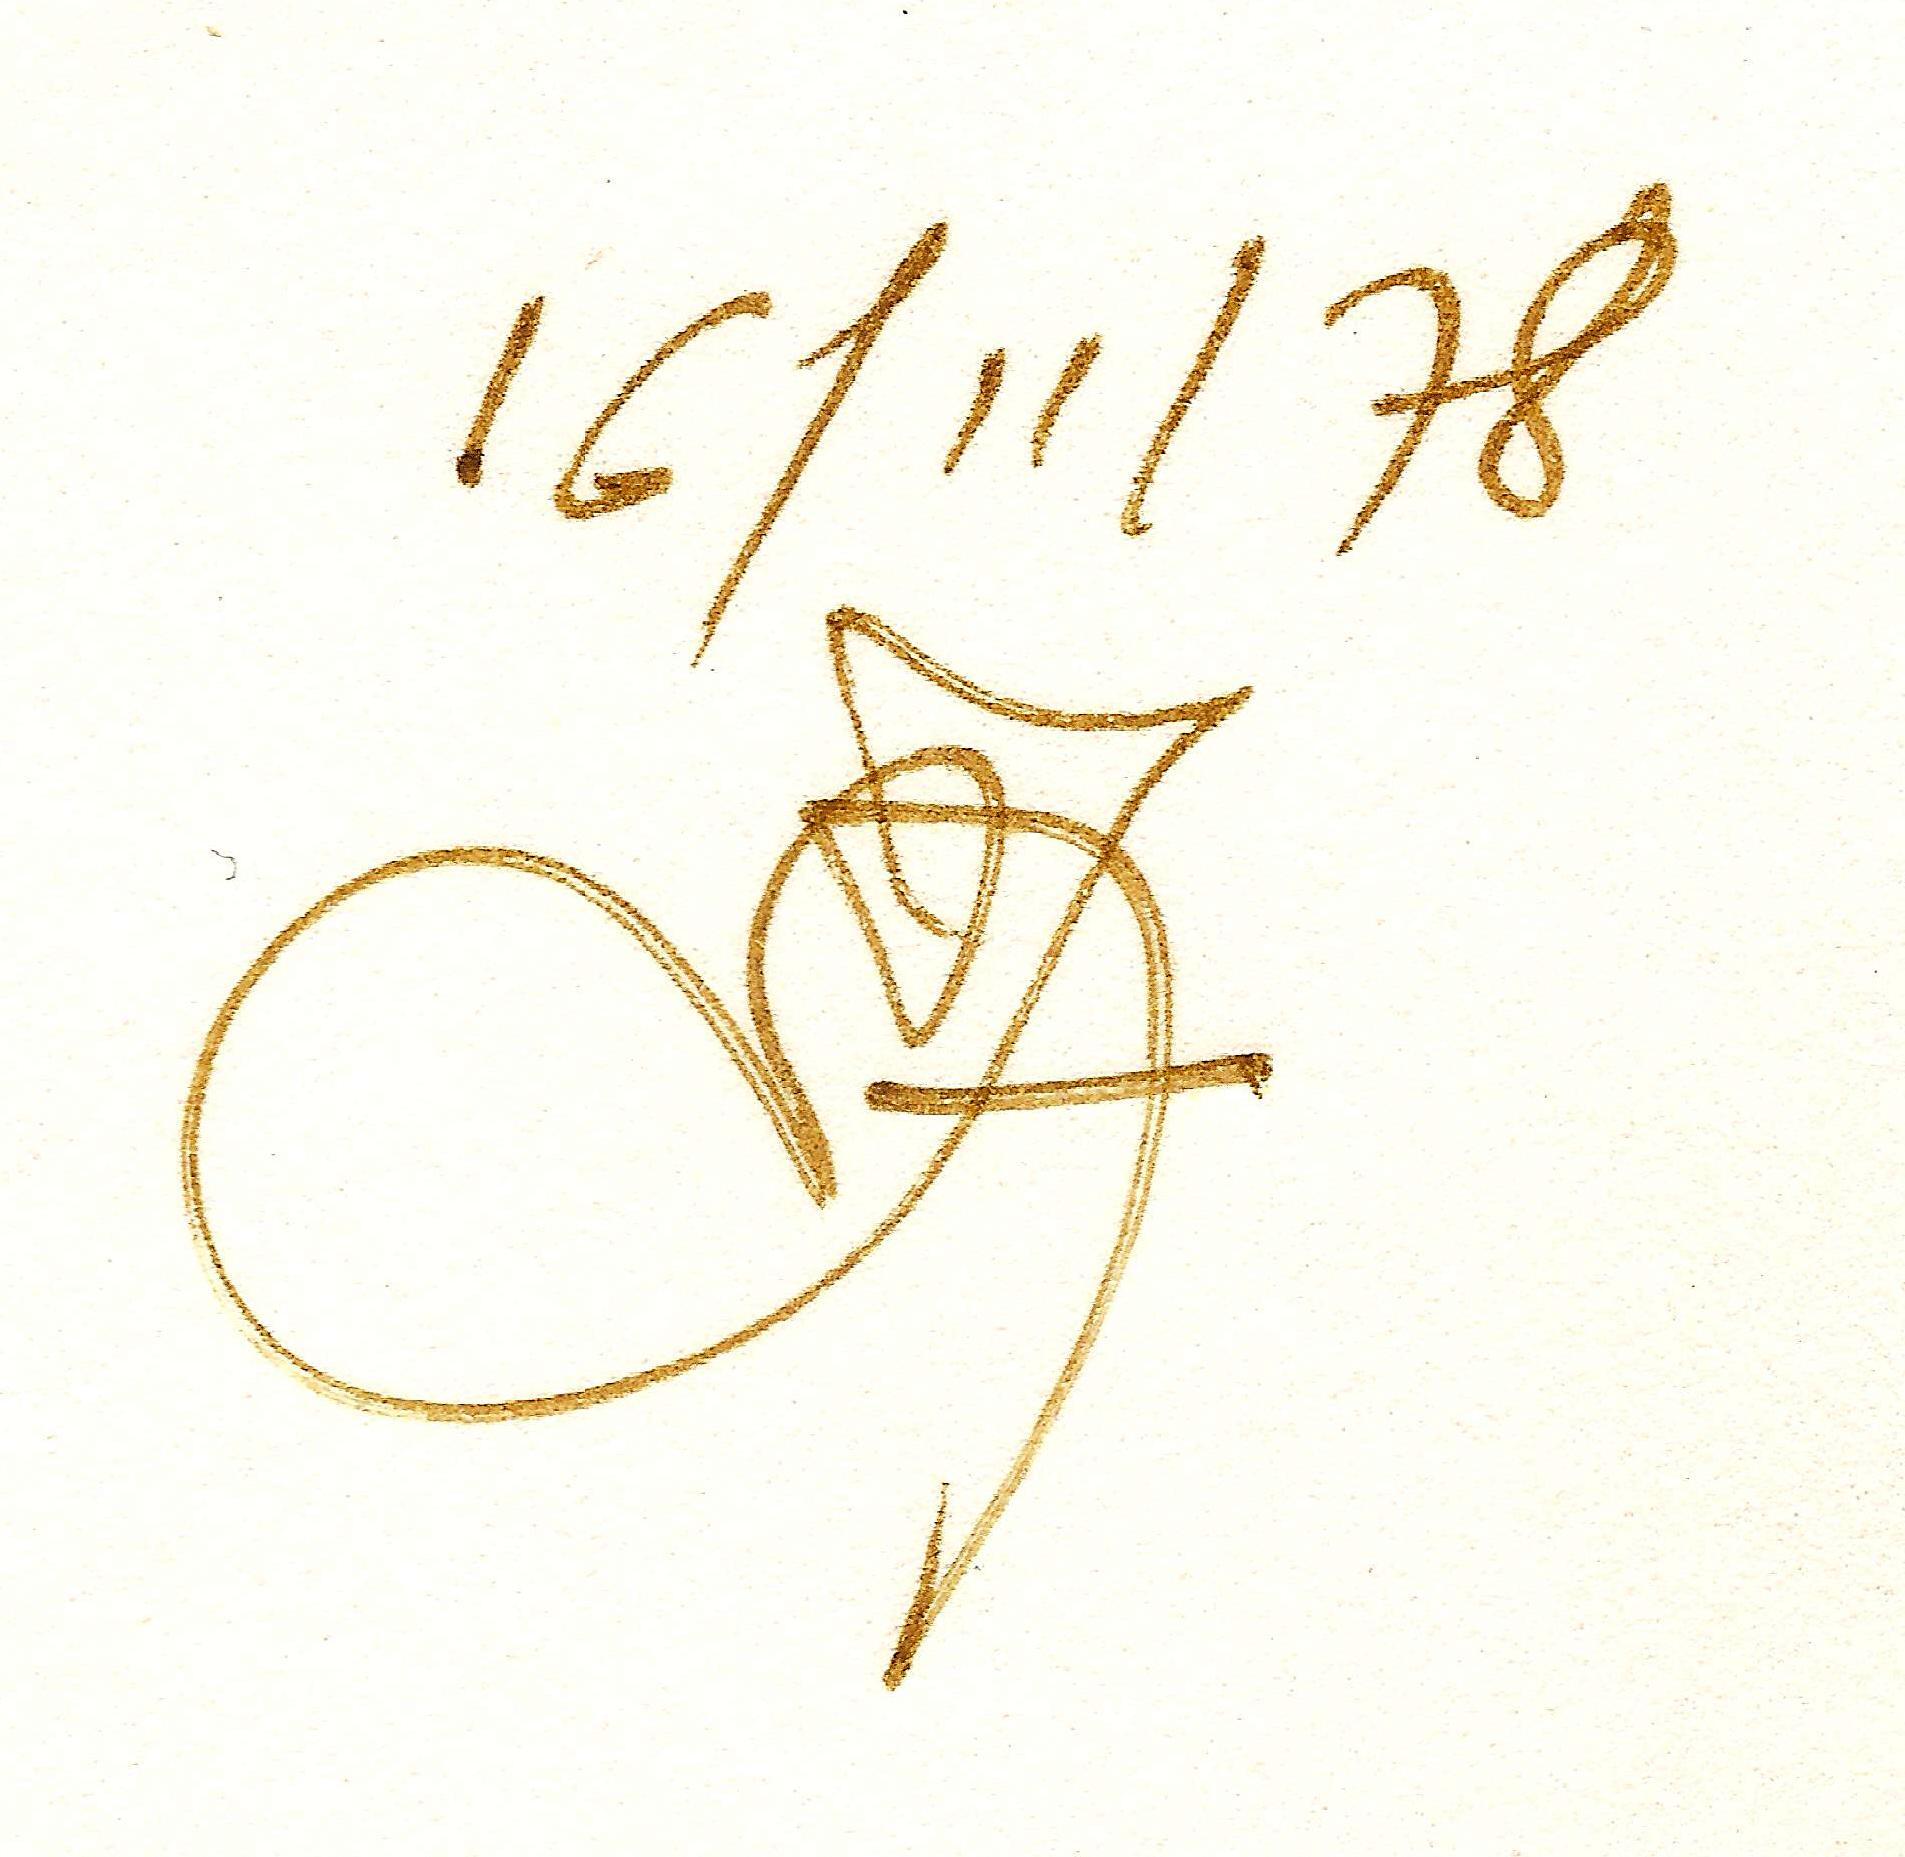
Signature of: bachir hadj ali